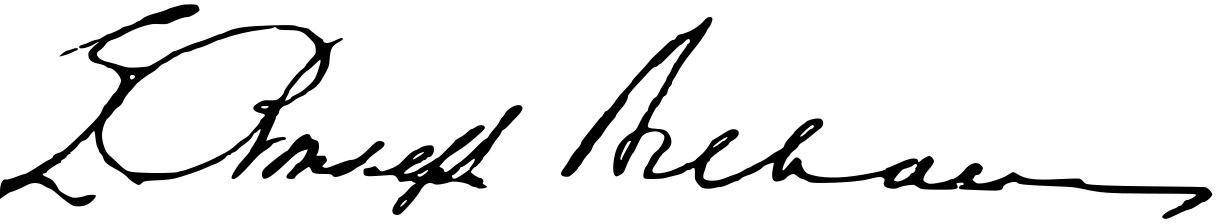
Signature of: e randolph williams